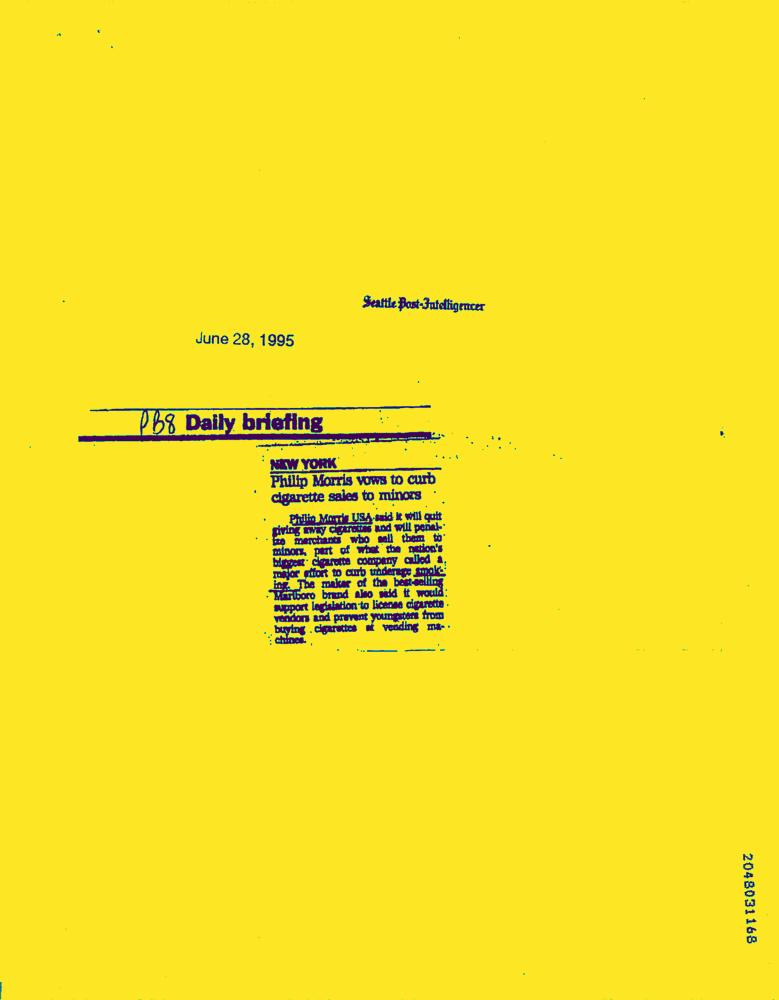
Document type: News-Article